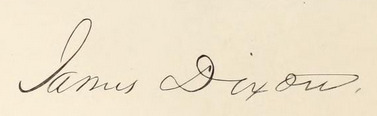
Signature of: james dixon